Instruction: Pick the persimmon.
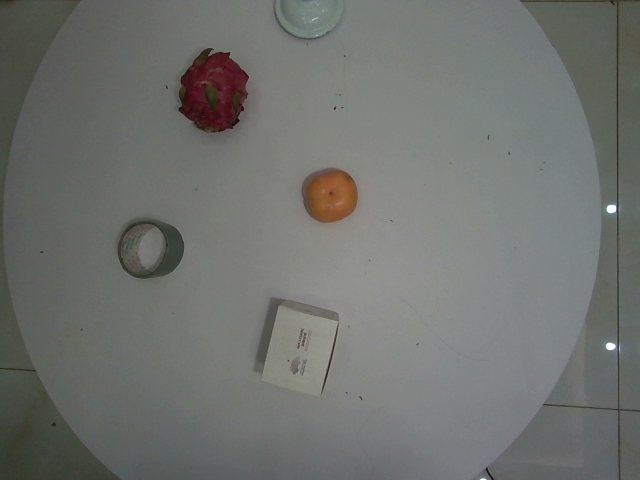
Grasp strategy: vertical